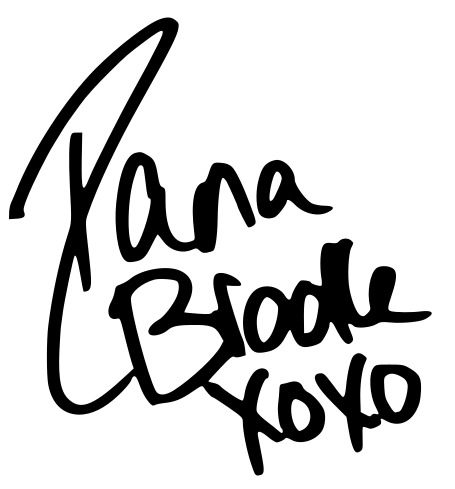
Signature of: ash by elegance